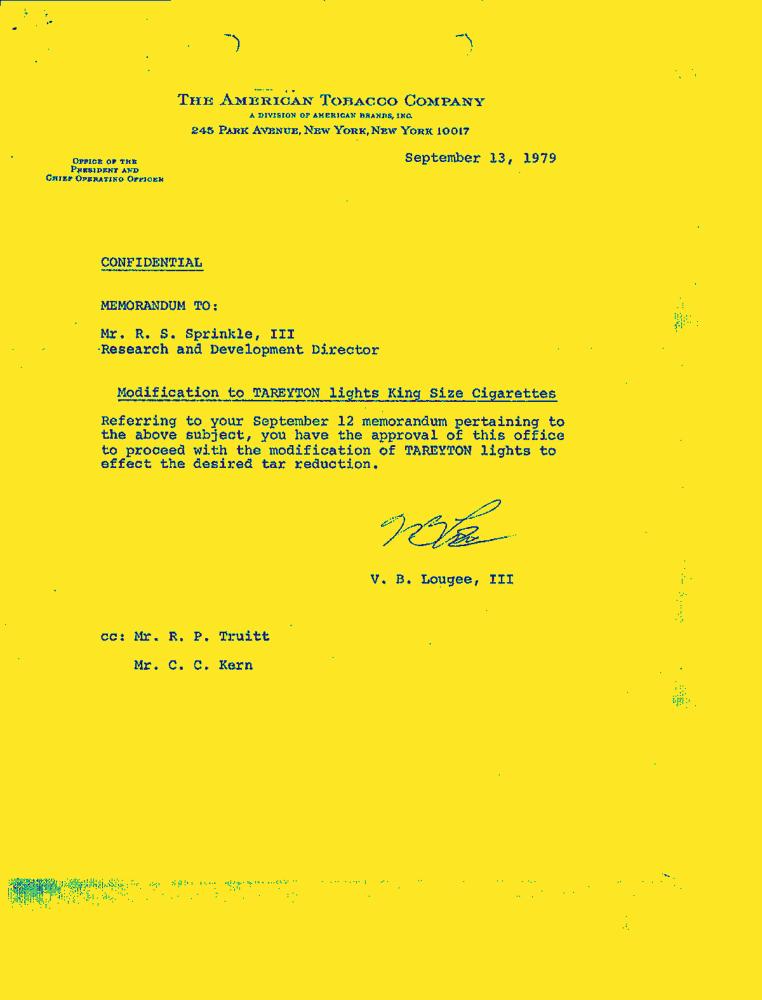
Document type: Letter-Doc